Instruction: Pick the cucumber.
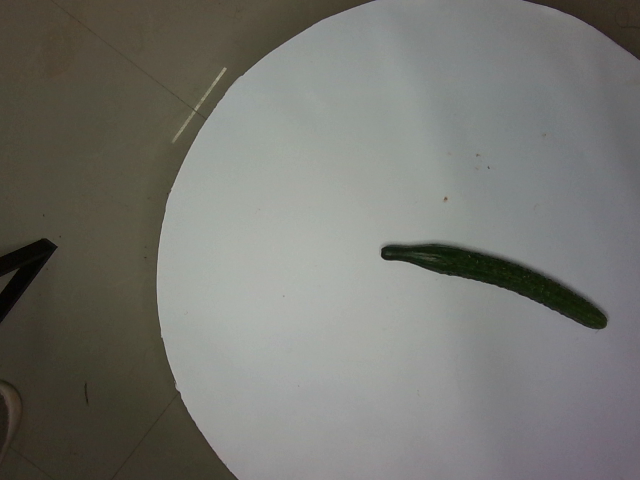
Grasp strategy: vertical